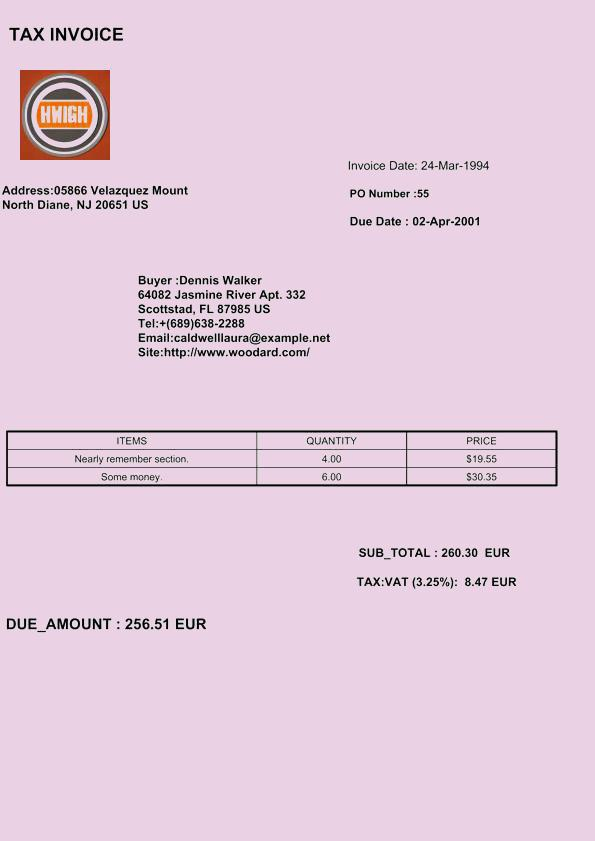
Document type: Invoice